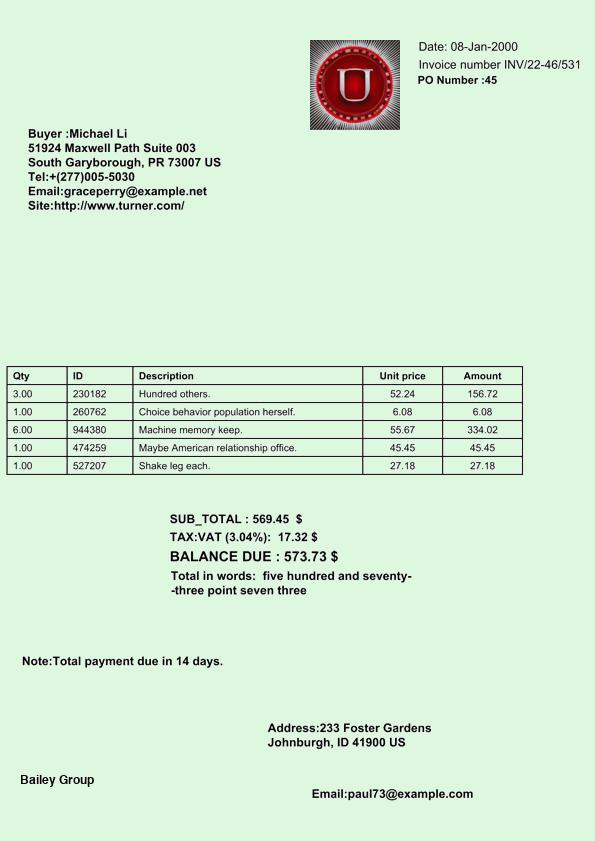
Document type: Invoice